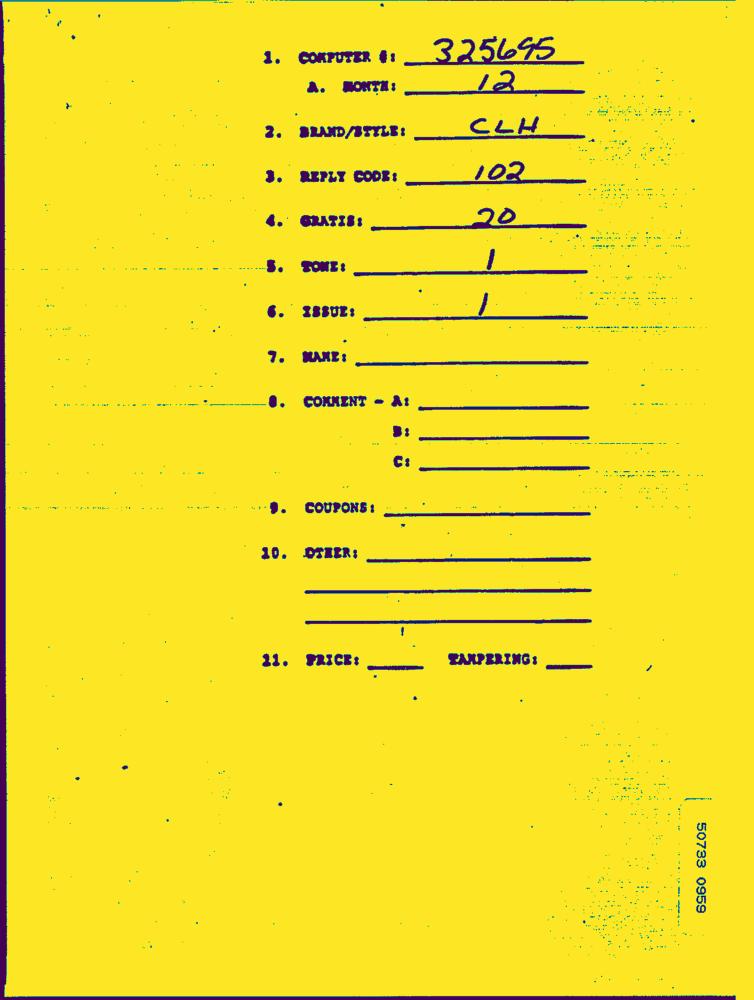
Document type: Hand-Written